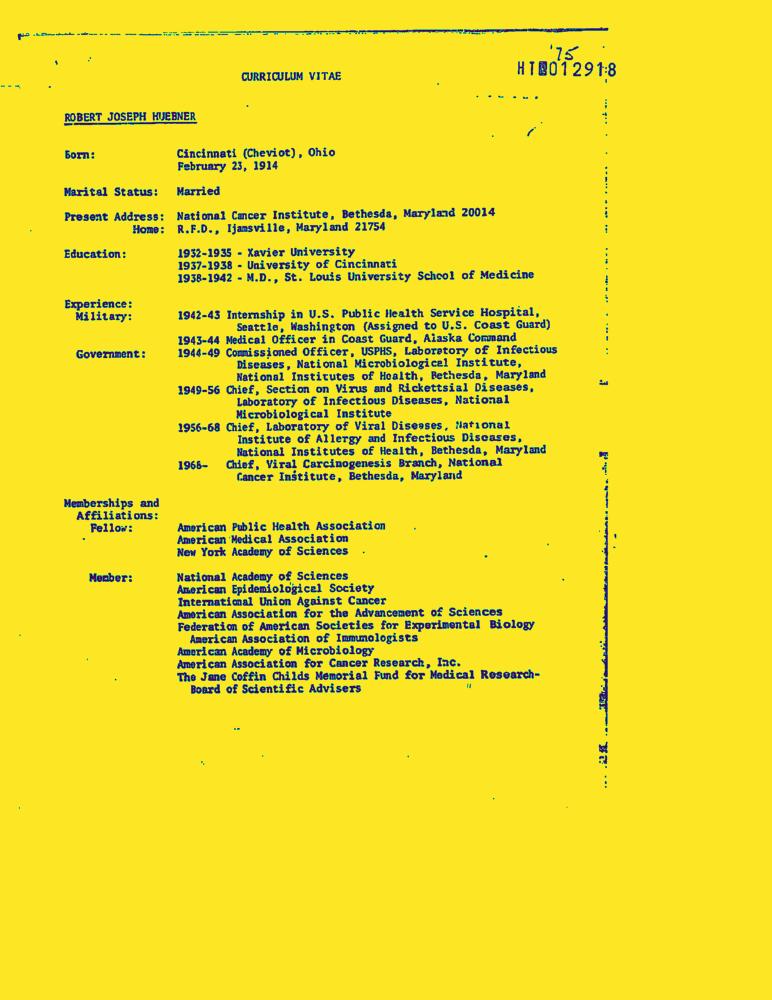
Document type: Resume-Doc